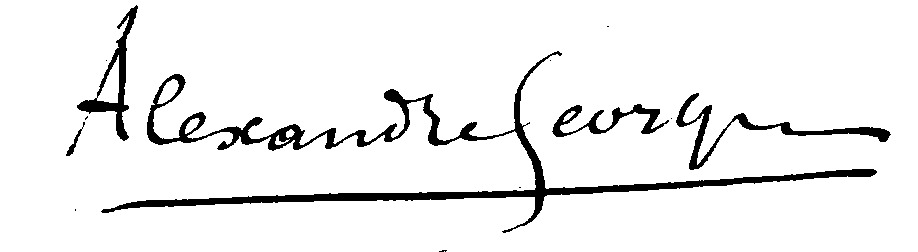
Signature of: alexandre georges